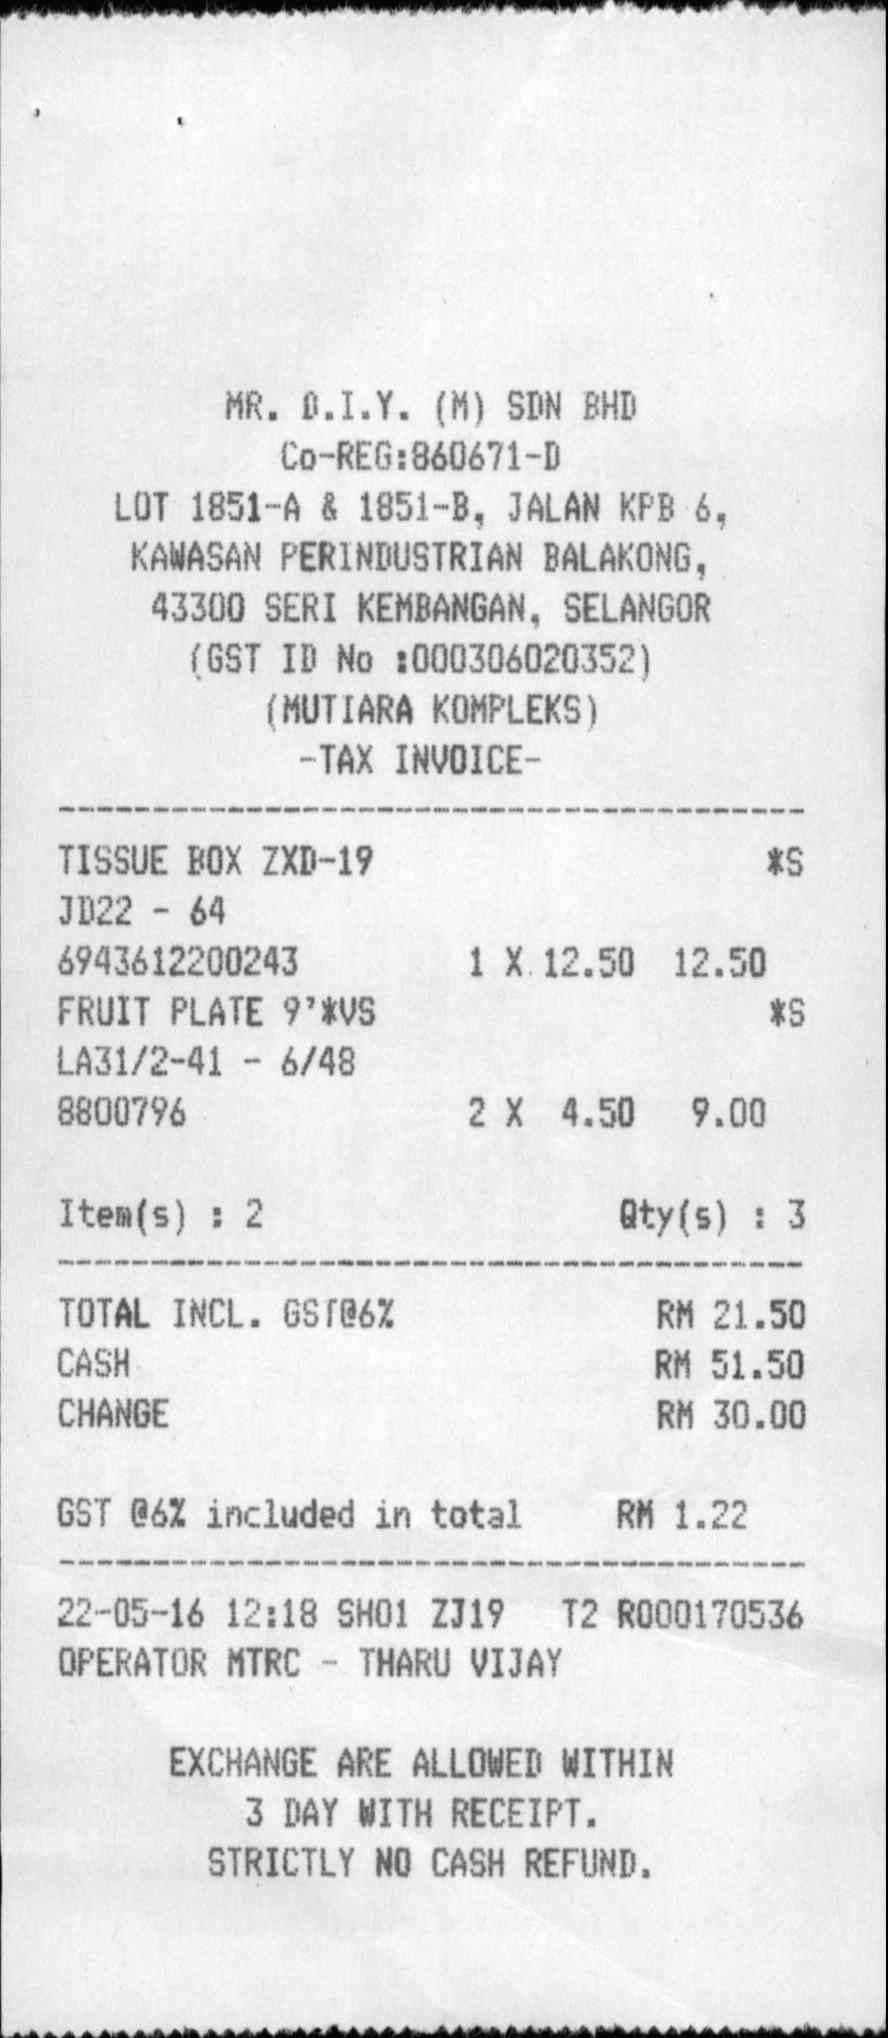
MR. D.I.Y. (M) SDN BHD
CO-REG:860671-D
LOT 1851-A & 1851-B, JALAN KPB 6,
KAWASAN PERINDUSTRIAN BALAKONG,
43300 SERI KEMBANGAN, SELANGOR
(GST ID NO :000306020352)
(MUTIARA KOMPLEKS)
-TAX INVOICE-
TISSUE BOX ZXD-19
*S
JD22 - 64
6943612200243
1 X 12.50
12.50
FRUIT PLATE 9'*VS
*S
LA31/2-41 - 6/48
8800796
2 X
9.00
ITEM(S) : 2
QTY(S) : 3
TOTAL INCL. GST@6%
RM 21.50
CASH
RM 51.50
CHANGE
RM 30.00
GST @6% INCLUDED IN TOTAL
RM 1.22
22-05-16 12:18 SH01 ZJ19
T2 R000170536
OPERATOR MTRC - THARU VIJAY
EXCHANGE ARE ALLOWED WITHIN
3 DAY WITH RECEIPT.
STRICTLY NO CASH REFUND.
4.50